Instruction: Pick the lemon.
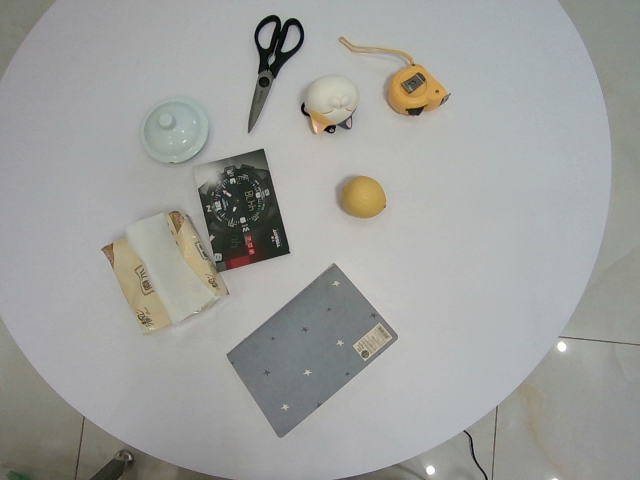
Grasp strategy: vertical